Question: In what way does the history help explain the case?
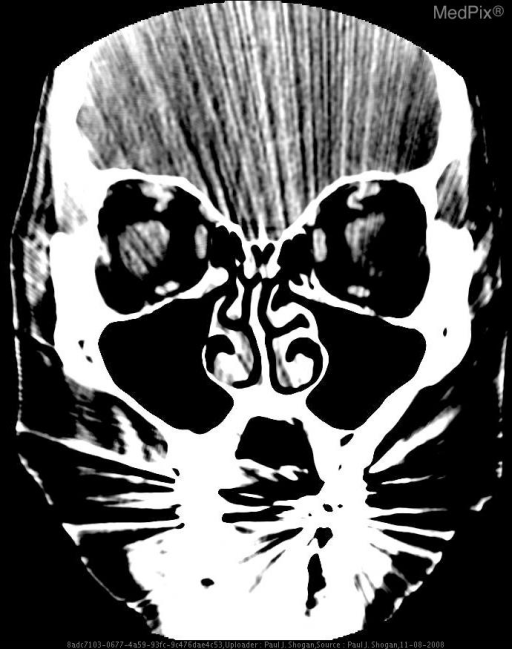
Answer: The patient's history of 58 yo woman with orbital cellulitis preceded by open lesion inferior to right eye. is key in understanding the case.